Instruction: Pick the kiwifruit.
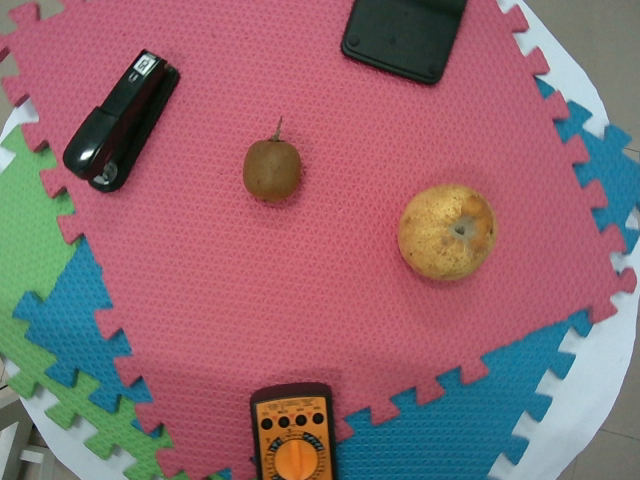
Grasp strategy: vertical